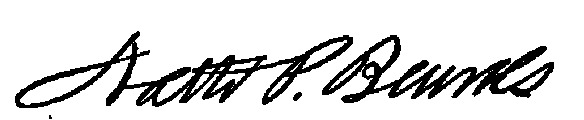
Signature of: nathaniel p banks